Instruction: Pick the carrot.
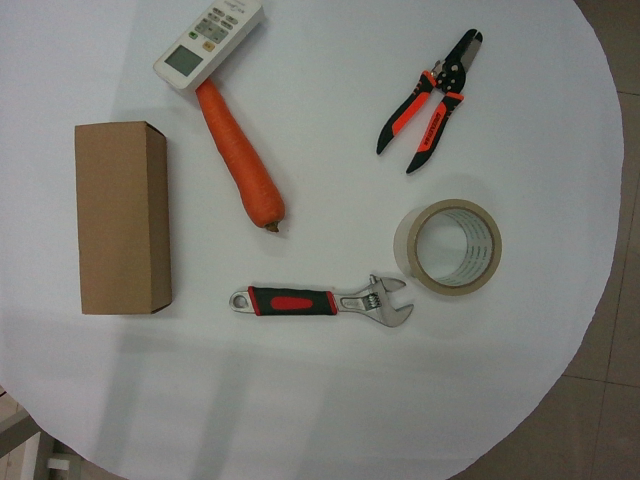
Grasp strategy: vertical